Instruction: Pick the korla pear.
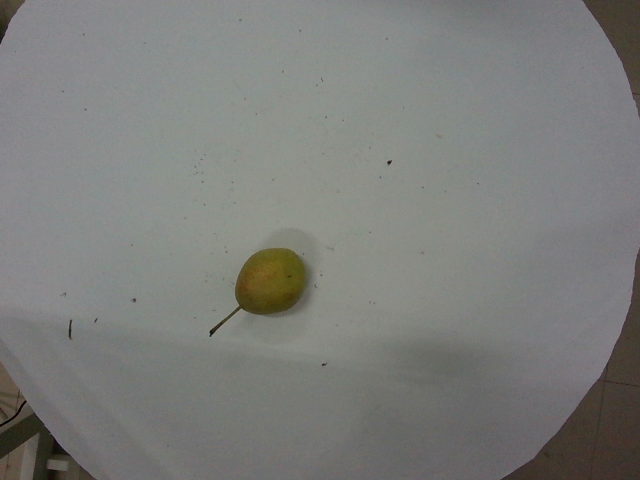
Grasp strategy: vertical